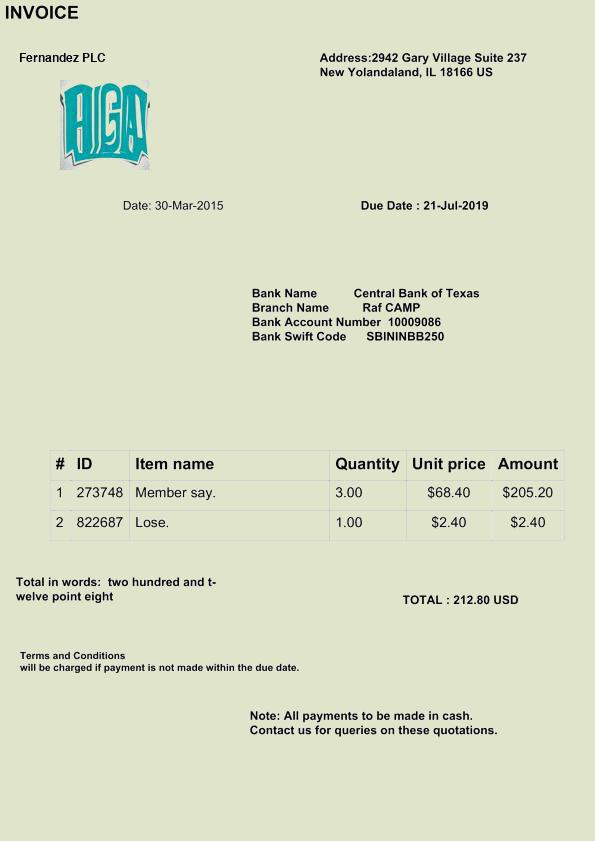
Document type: Invoice